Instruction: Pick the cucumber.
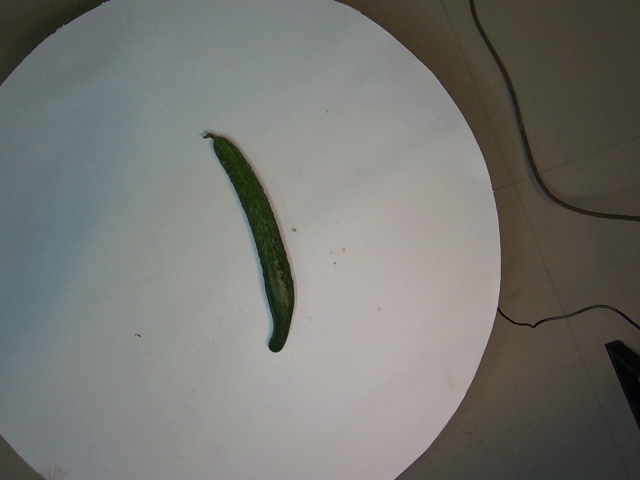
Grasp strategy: vertical